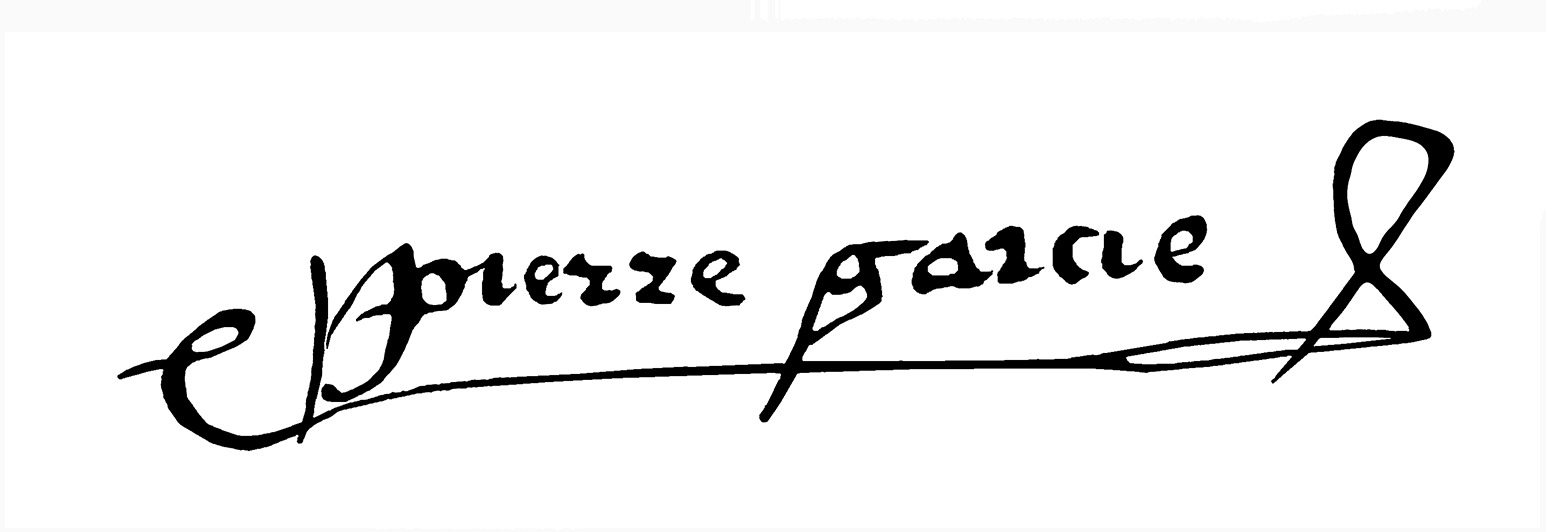
Signature of: pierre garcie ferrande 1